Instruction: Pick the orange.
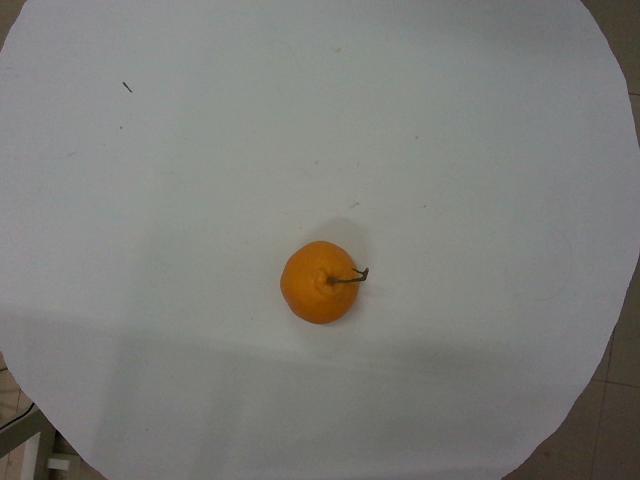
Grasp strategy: vertical